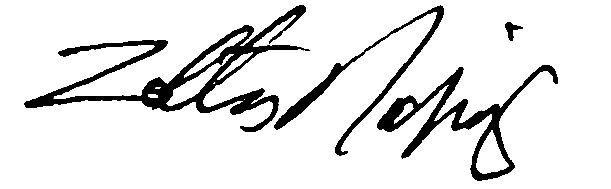
Signature of: zoltán popovits